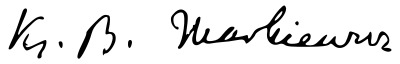
Signature of: bronisław markiewicz